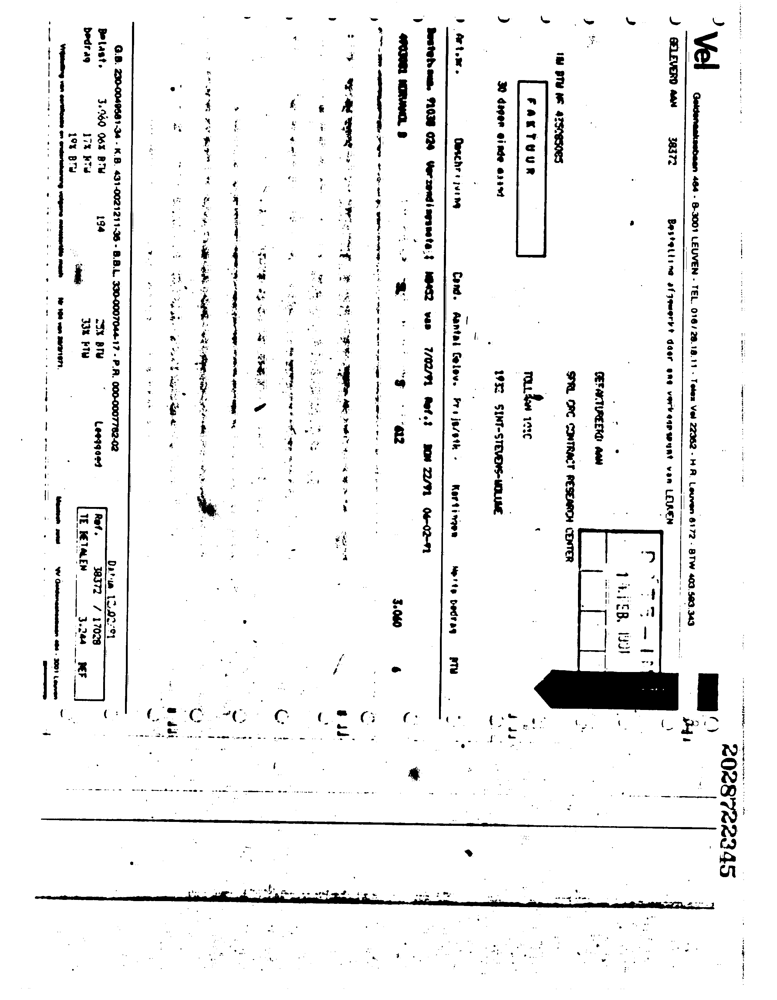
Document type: Invoice